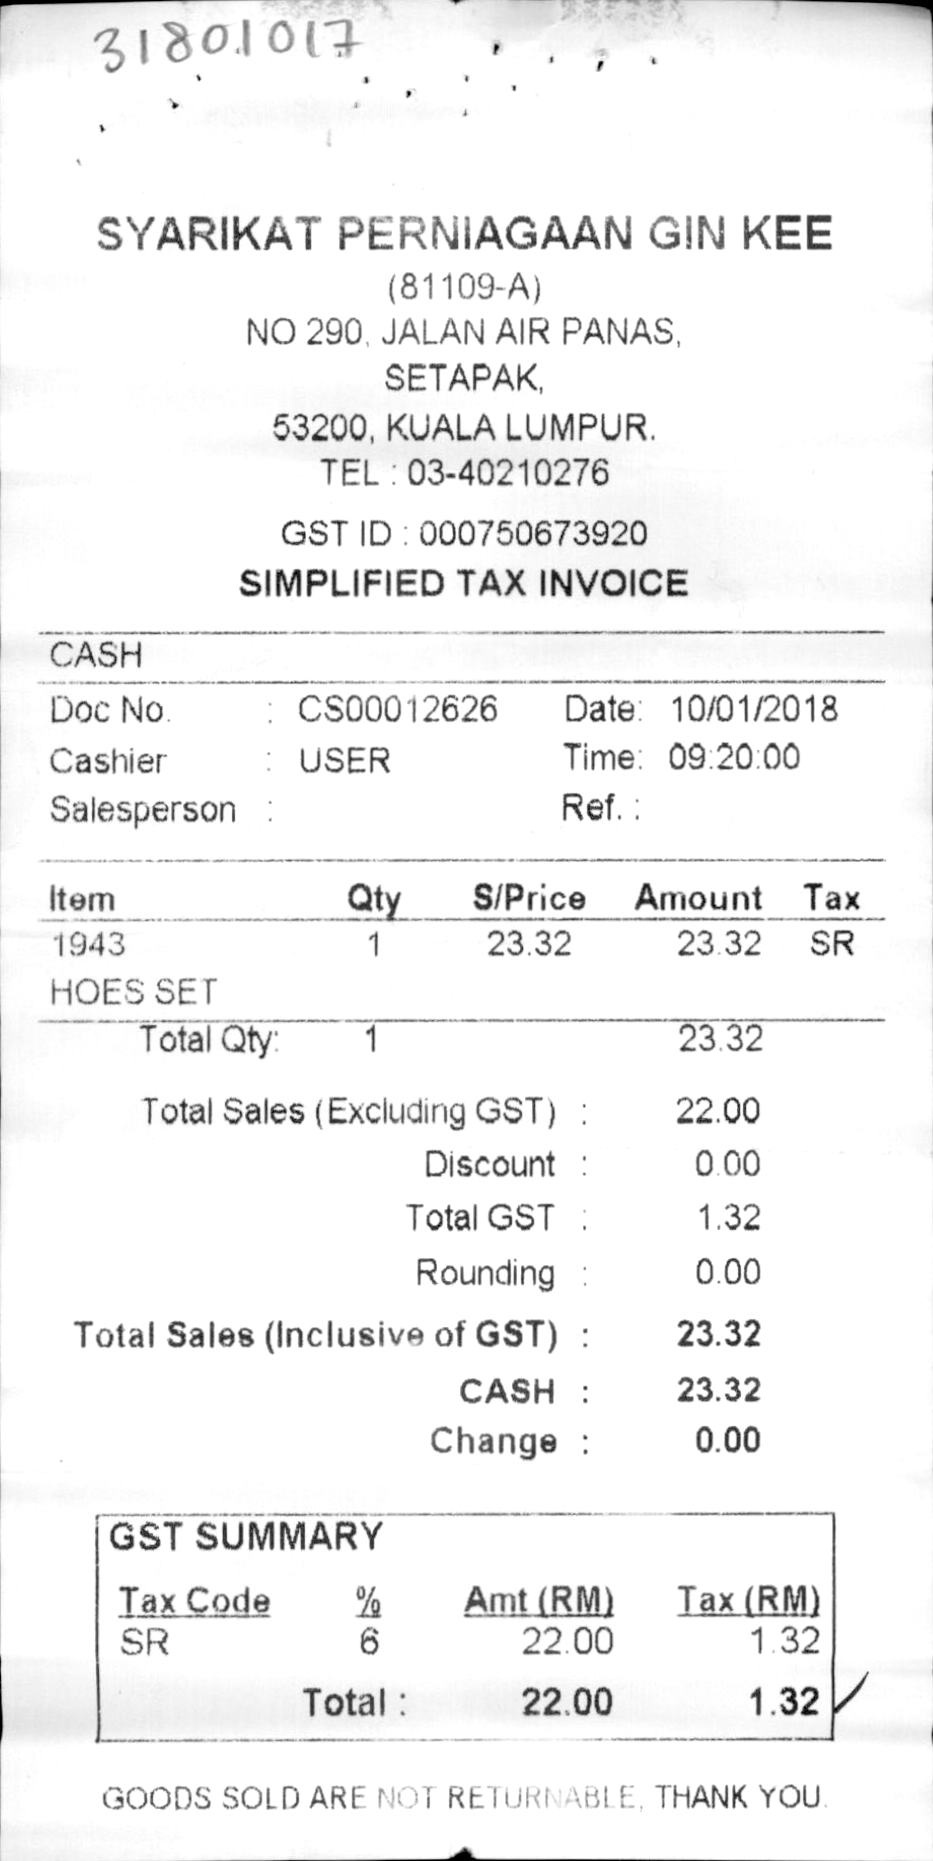
SYARIKAT PERNIAGAAN GIN KEE
(81109-A)
NO 290, JALAN AIR PANAS,
SETAPAK,
53200, KUALA LUMPUR
TEL : 03-40210276
GST ID : 000750673920
SIMPLIFIED TAX INVOICE
CASH
DOC NO
GOODS SOLD ARE NOT RETURNABLE, THANK YOU.
: CS00012626
DATE: 10/01/2018
CASHIER
1.32
: USER
TIME: 09:20:00
SALESPERSON :
REF. :
ITEM
QTY
S/PRICE
AMOUNT
TAX
1943
1
23.32
23.32
SR
HOES SET
TOTAL QTY:
1
23.32
TOTAL SALES (EXCLUDING GST) :
22.00
DISCOUNT :
0.00
TOTAL GST :
1.32
ROUNDING :
0.00
TOTAL SALES (INCLUSIVE OF GST) :
23.32
CASH :
23.32
CHANGE :
0.00
GST SUMMARY
TAX CODE
%
AMT(RM)
TAX(RM)
SR
6
22.00
1.32
TOTAL :
22.00